Question: What jurisdiction, city, or county is the document associated with?
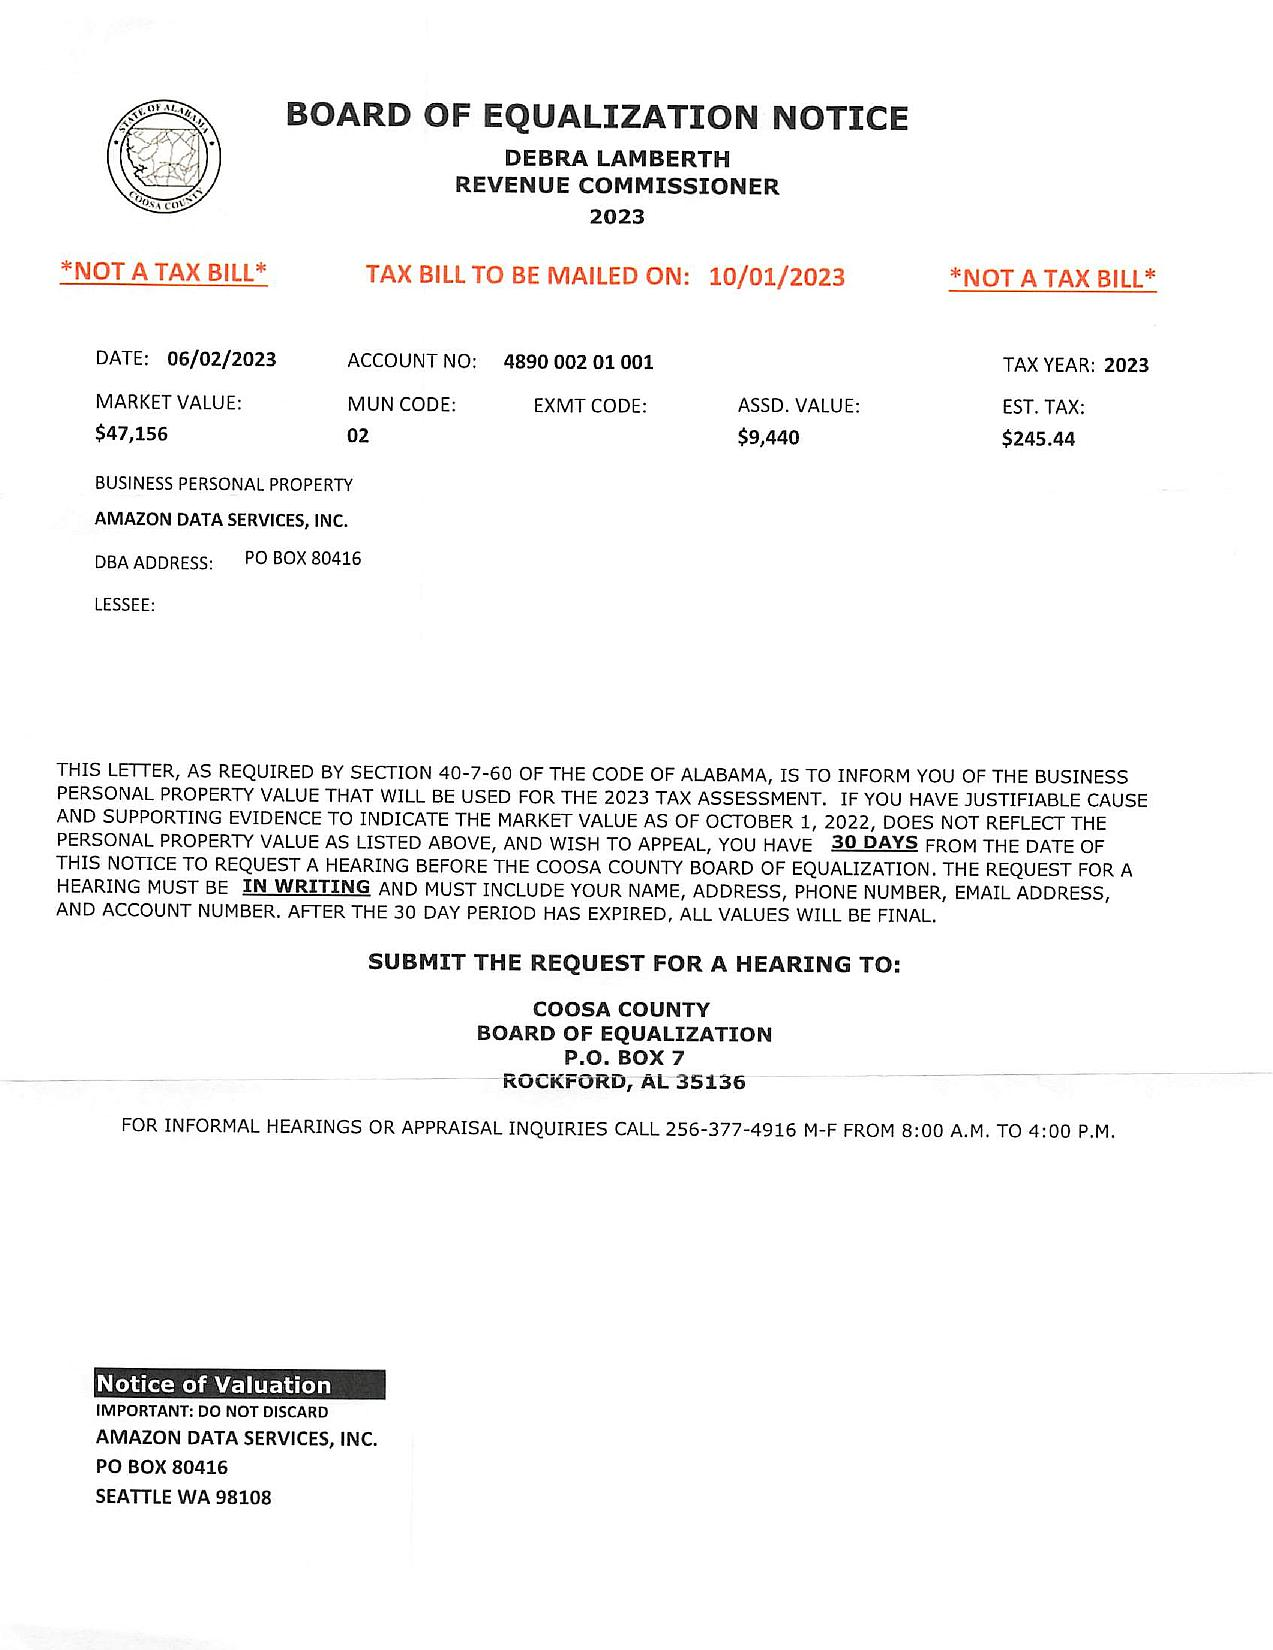
Answer: "Coosa County"